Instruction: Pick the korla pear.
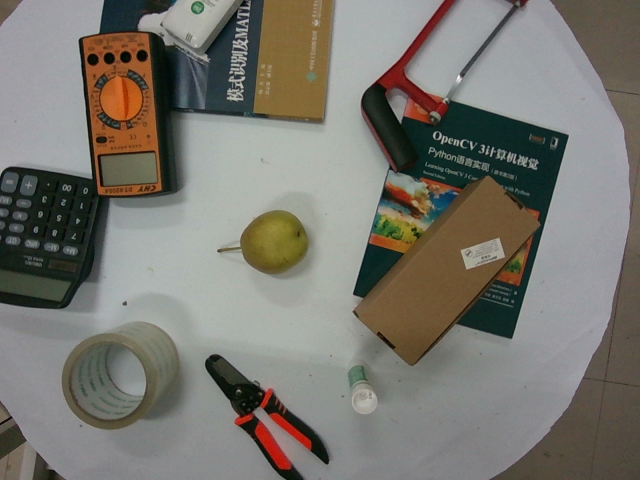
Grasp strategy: vertical